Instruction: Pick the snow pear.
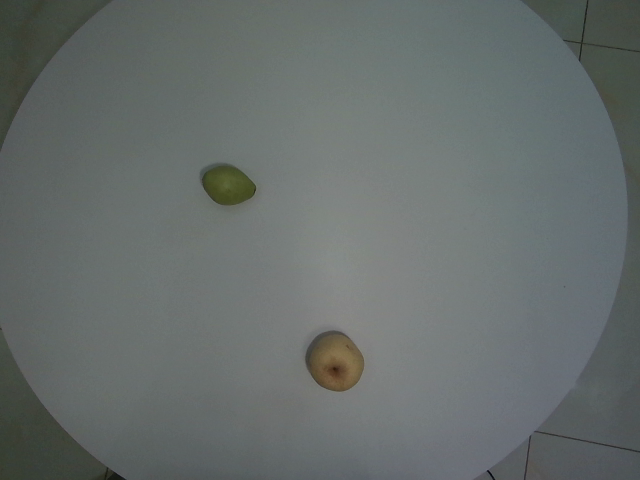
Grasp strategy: vertical